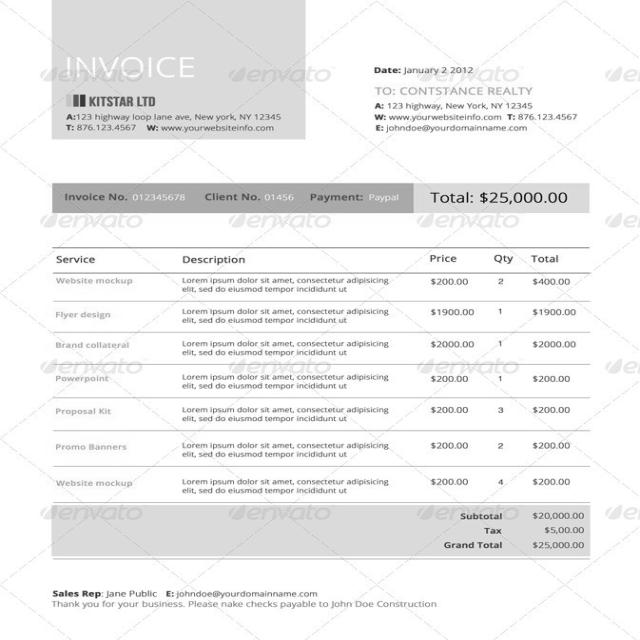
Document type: Invoice